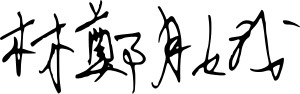
Signature of: carrie lam